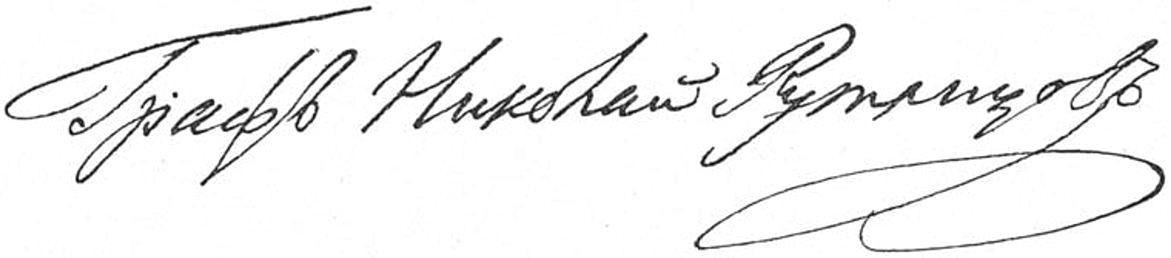
Signature of: nikolay rumyantsev